Question: Talk about the condition:
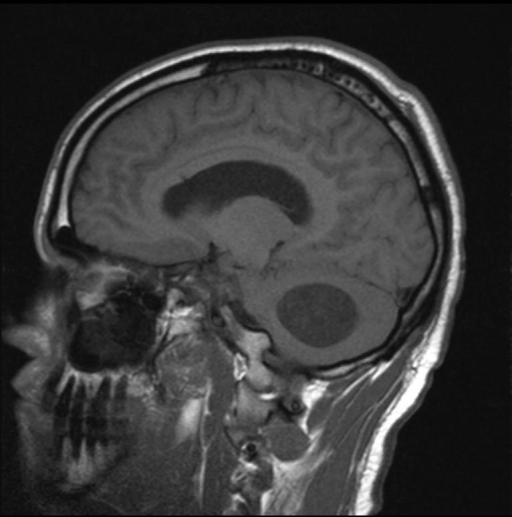
Answer: The disease is discussed as: Cerebellar  hemangioblastomas  are benign neoplasms of vascular origin.    They are not malformations.  They account for less than 3% of all intracranial neoplasms (1).  These tumors are most common  in  young  and middle-aged  adults,  where the incidence in males exceeds that of females (2).  The cerebellar hemisphere is the most common location, although they may be located in  the  spinal  cord,  brain stem,  or cerebral  hemispheres.    Ten percent of hemangioblastomas occur as part of the von Hippel-Lindau disease.

Sixty percent of these tumors are cystic, as in this case.  The enhancing mural nodule is a common finding in hemangioblastoma.  At CT,  the  cystic  portion of the tumor appears low density and does not enhance, while the  mural  nodule  enhances  homogeneously  and intensely.  The  MR  findings,  as  seen  in this case, include a predominantly cystic tumor with long  T1  and  long  T2  relaxation times,  and  intense enhancement of the peripheral nodule following gadolinium administration.  If the vascular nodule has bled  or  is proteinaceous,  it  may  be  hyperintense  on  short TR precontrast sequences.  More than one  enhancing  tumor  nodule  may  be  seen. Forty  percent  of hemangioblastomas are solid and display variable degrees of contrast enhancement.

Lateral  projections of a left vertebral artery subtraction angiogram (arterial and venous phases) in another patient with hemangioblastoma are shown in Films .6 and .7.  The angiographic findings are characteristic for a hemangioblastoma.  Notice the focal  enhancing nodule  fed  predominantly  by  the  superior cerebellar artery and seen densely enhancing in the arterial phase.   Because of  significant  artifact  in  the  posterior  fossa on CT, a small peripheral nodule may be missed and angiography is felt to be more sensitive  than  contrast  CT scan for detecting nodules.  MRI with Gd-DTPA may replace angiography for  evaluation  of  patients  with suspected hemangioblastoma.

von  Hippel-Lindau  disease  is  an autosomal dominant disorder with incomplete and variable penetrance (3).  The incidence is equal in males and females.  Multiple lesions have been reported in  this syndrome,  but  the  most important lesions which cause significant morbidity include retinal angiomatosis, cerebellar or  spinal  cord hemangioblastoma, renal cell carcinoma, and pheochromocytoma.  Over  50% of patients with this syndrome have hemangioblastomas of the retina, which may present with acute or  chronic  retinal  detachment.  Ophthalmoscopic examination reveals these lesions, and radiographic evaluation plays a small role.

Thirty-six  to sixty percent of patients with von Hippel-Lindau disease have cerebellar hemangioblastoma.  Signs and symptoms due  to  this tumor  are  the  most common cause for patients to present with the syndrome.

Although  the reported occurrence of spinal cord hemangioblastoma is 5%, autopsy data  and  MRI  suggest  the  incidence  may  be higher (4,5).    Signs and symptoms of a cerebellar hemangioblastoma may be dramatic, and neurologic deficit from a spinal  cord  lesion may  be overlooked.  Typical MR findings in a spinal cord hemangioblastoma include syringomyelia,  enhancing  nodule,  and  enlarged feeding and draining vessels.

Twenty-five  to  thirty-eight  percent  of  patients  with  von Hippel-Lindau disease will develop renal cell carcinoma, which may be multiple  and bilateral.   Pheochromocytoma is found in 10% of patients with this disease.

Other  lesions  in  von  Hippel-Lindau  disease include angiomas of the liver and kidney and cysts of  the  pancreas,  liver,  kidney  and epididymis.

Routine  screening  of  family  members  of  a patient with von Hippel-Lindau disease has been  recommended.    MRI  with  Gd-DTPA  is  the procedure of choice to screen for CNS involvement.

In  the  adult, the  differential diagnosis for a cystic mass in the posterior fossa includes a simple arachnoid cyst or  a  cerebellar astrocytoma.    A  simple  arachnoid  cyst  is extra- axial and will not demonstrate an enhancing  nodule,  although  such  a  nodule  may  be  seen  in  a cerebellar  astrocytoma.  Since 40% of cerebellar hemangioblastomas may be solid, this lesion should be included in the differential of a solid or partially solid mass  in  the  posterior  fossa  in  the adult.  These lesions   are   uncommon   in   children, and medulloblastoma, ependymoma, or astrocytoma are more likely than a cerebellar hemangioblastoma when a posterior fossa mass is seen in a child.